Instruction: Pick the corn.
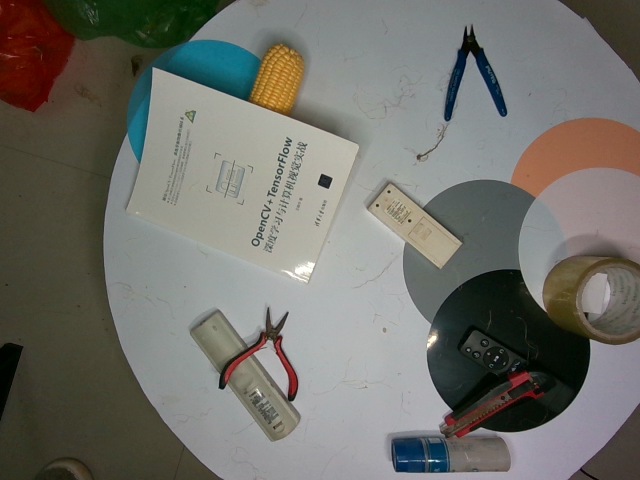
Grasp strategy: vertical